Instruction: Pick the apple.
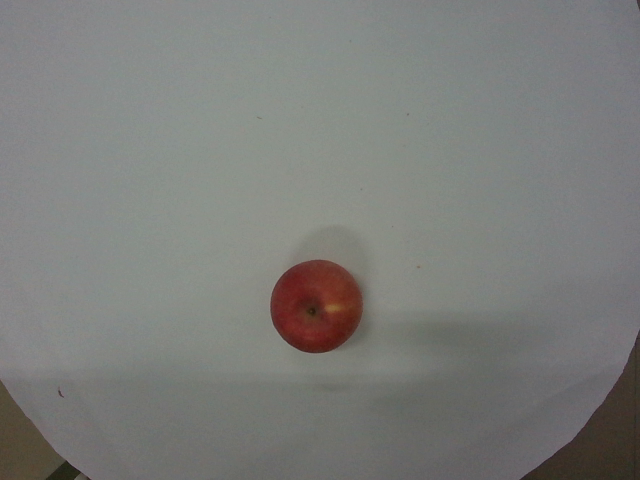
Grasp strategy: vertical